Question: Describe the condition in detail:
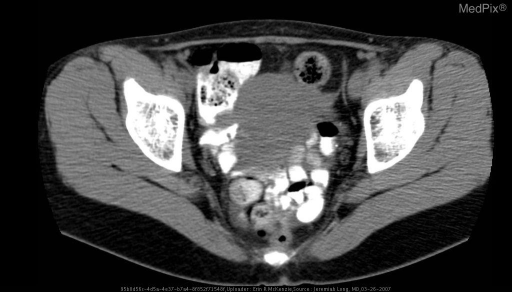
Answer: The disease is discussed as: A Meckel Diverticulum is a remnant of the vitelline duct, which is a persistent embryologic connection between the small bowel (usually distal ileum) and the umbilicus.  It most commonly presents in children, about 1/2 by the age of 2.  In children a Meckel Scan is 85% sensitive and 95% specific for a Meckel Diverticulum.  It is performed using 99m-Tc pertechnetate, which is preferentially taken up by mucous secreting cells of gastric mucosa or ectopic gastric tissue (i.e. Meckel Diverticulum).

The classic presentation of a Meckel Diverticulum is a male younger than 5 who presents with massive painless bleeding.  However, it may also cause intestinal obstruction as a lead point for a volvulus or commonly mimics appendicitis.  In 80-85% of cases, a Meckel Diverticulum is ectopic gastric mucosa.  It can also be ectopic pancreatic, duodenal, or colonic tissue.  The pancreatic tissue secretes digestive enzymes, which can cause an ulcer in the small bowel distal to the Meckel Diverticulum.  This ulceration may cause the bleeding seen at presentation.

Meckel Diverticulum is known for the "Rule of Two's."  In general it is present in only 2% of the population, but will only become symptomatic in 2% of that population.  It is usually 2 cm wide and 2 cm long and located 2 feet from the ileocecal valve.